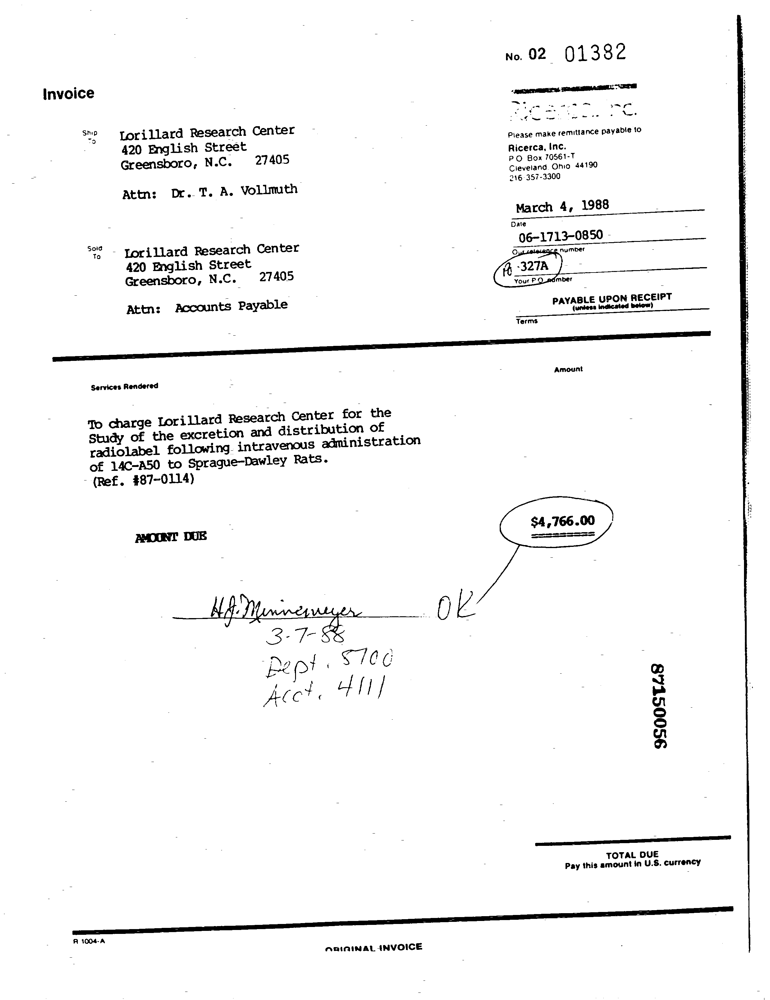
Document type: Invoice